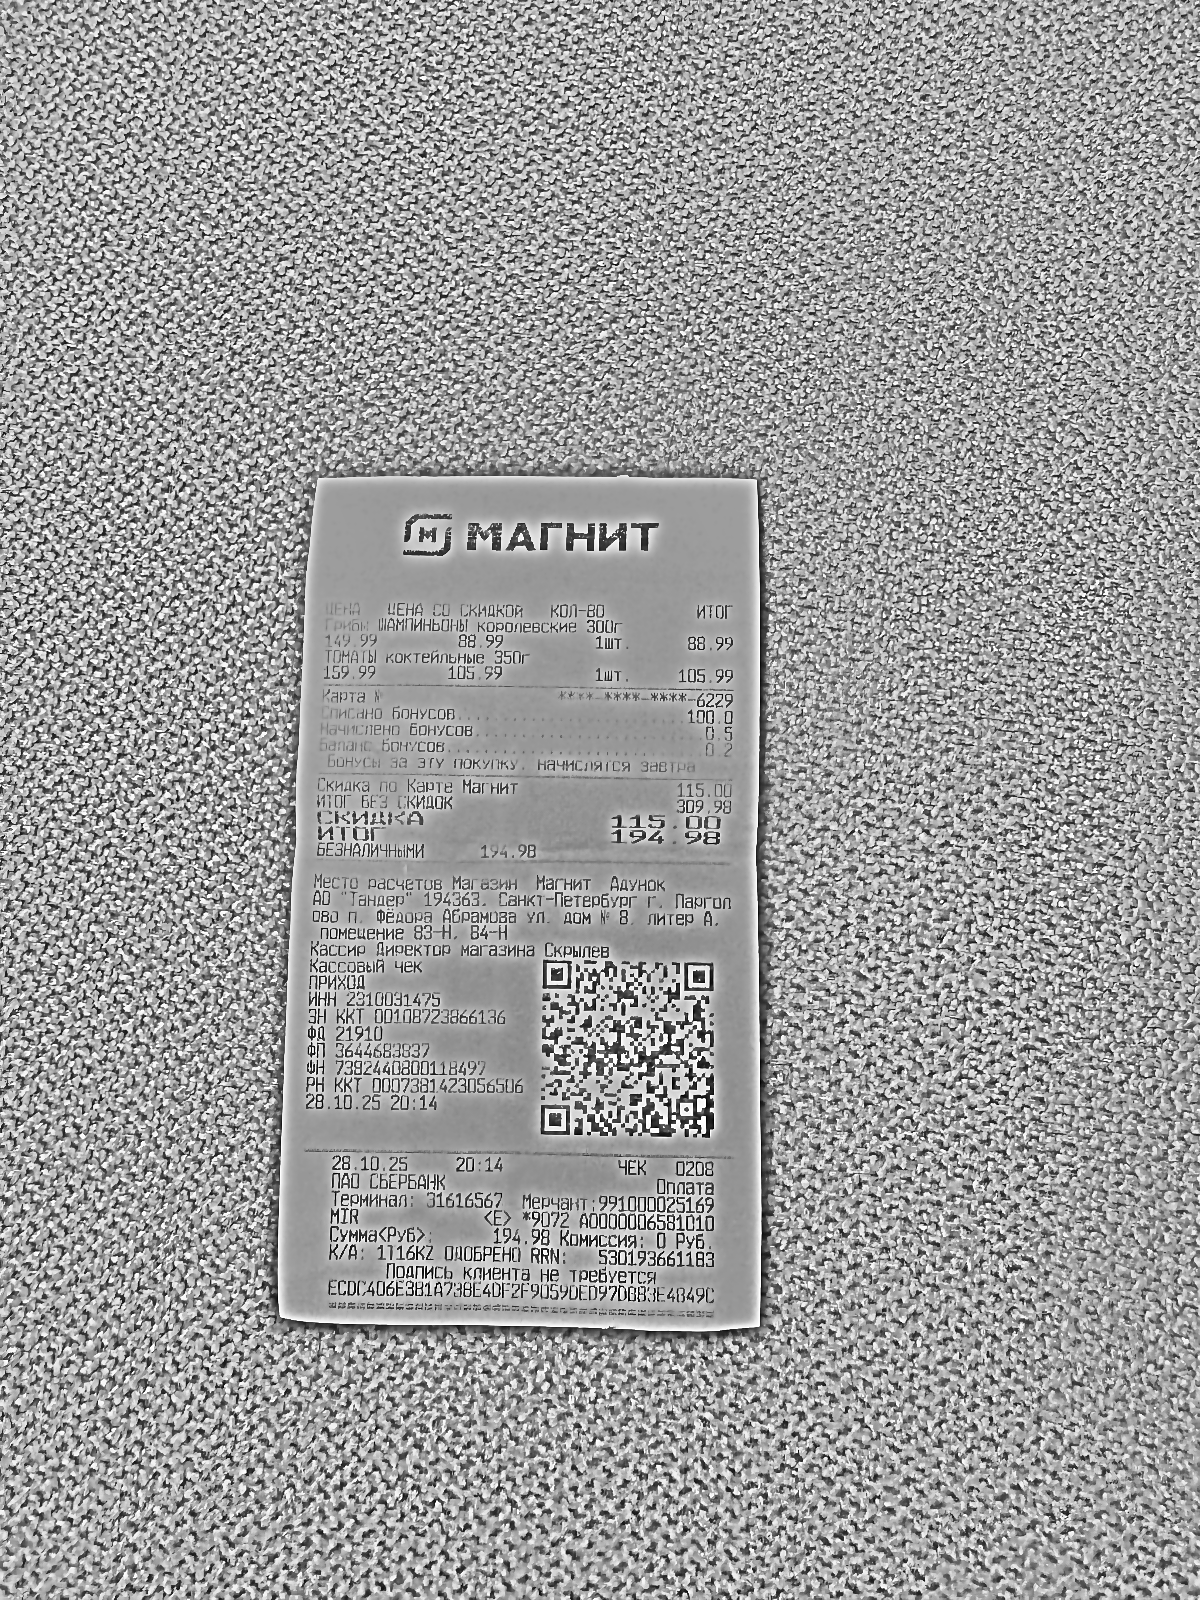
Продавец: АО "Тандер"
ИНН: 2310031475
Дата: 28.10.25
Товары: Грибы ШАМПИНЬОНЫ королевские 300г; ТОМАТЫ коктейльные 350г
Количество: 1; 1
Цена: 149.99; 159.99
Сумма: 88.99; 105.99
Итого: 194.98